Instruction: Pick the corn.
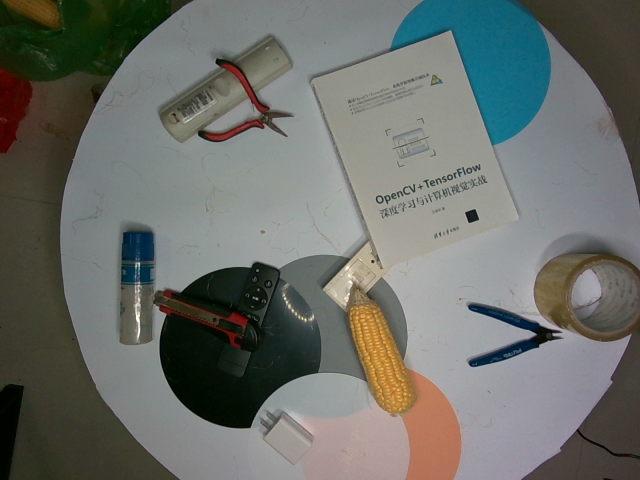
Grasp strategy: vertical